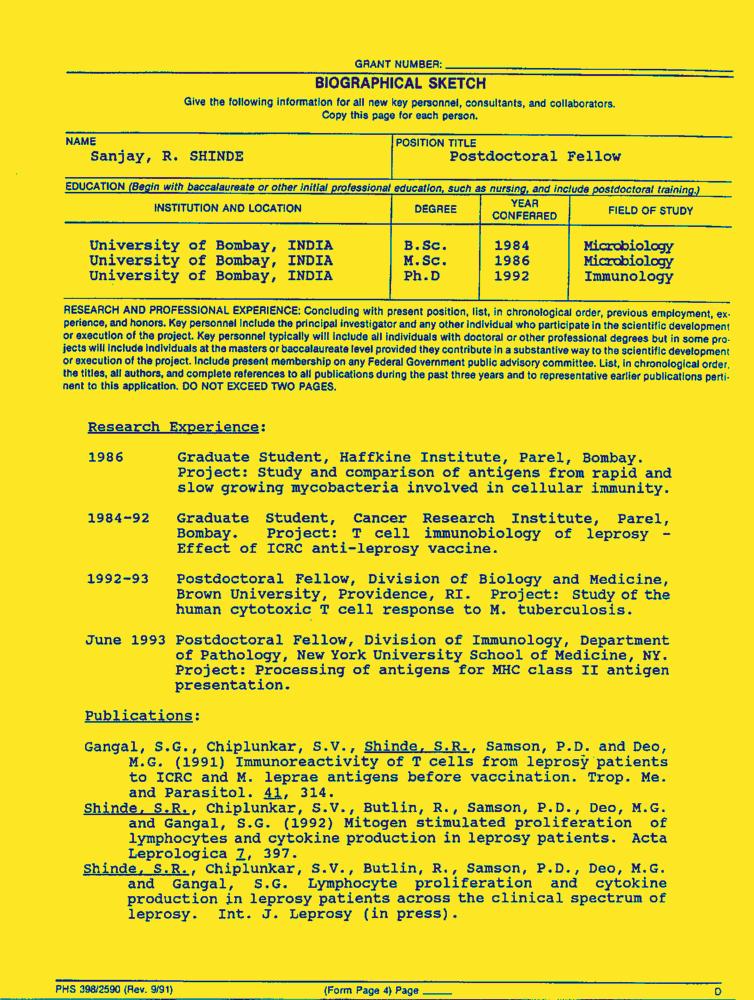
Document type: Resume-Doc